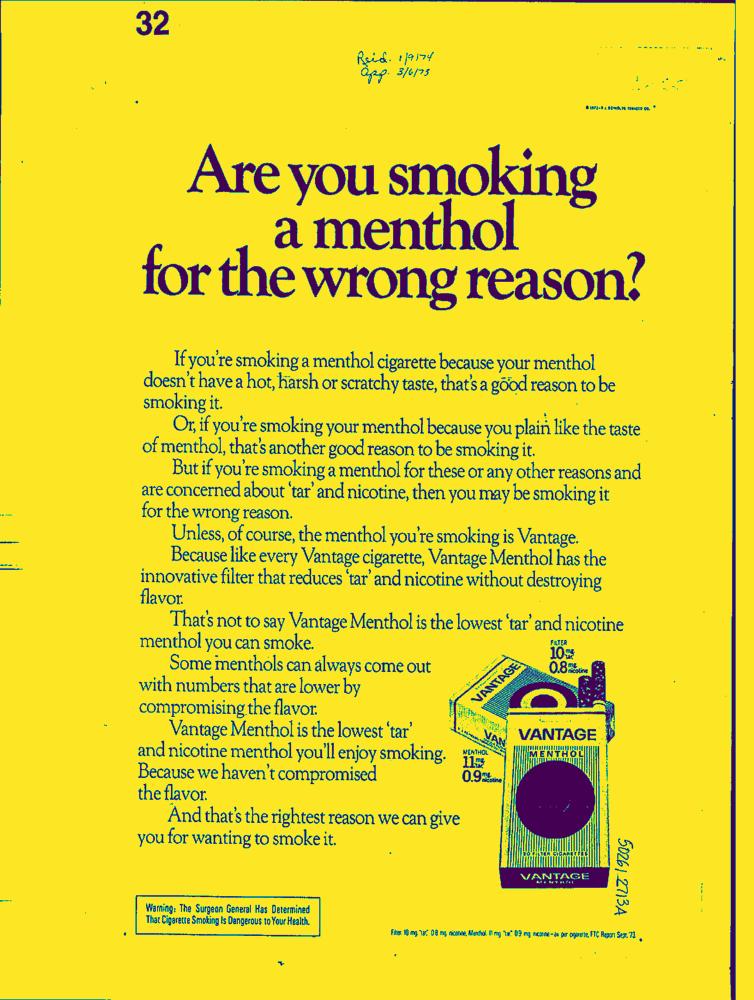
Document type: AD